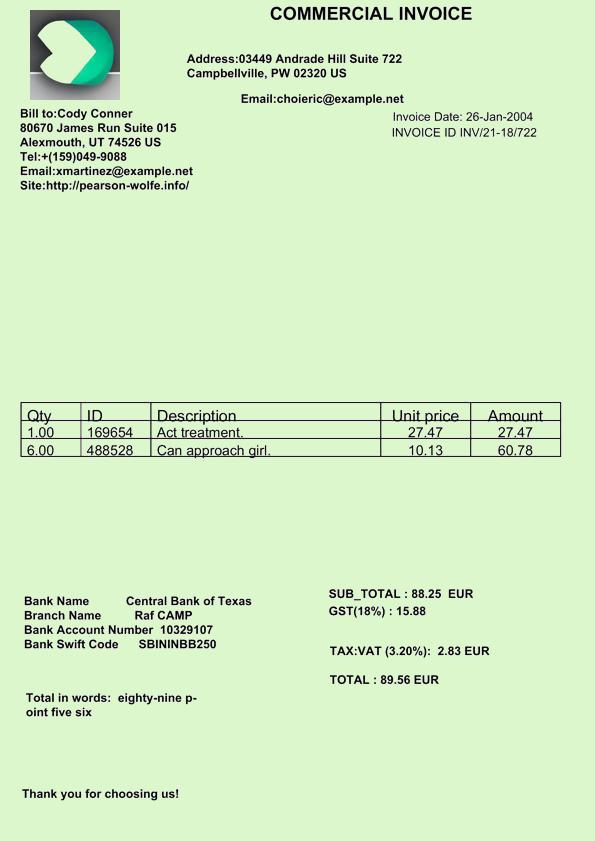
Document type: Invoice